Question: What might the diagnosis be?
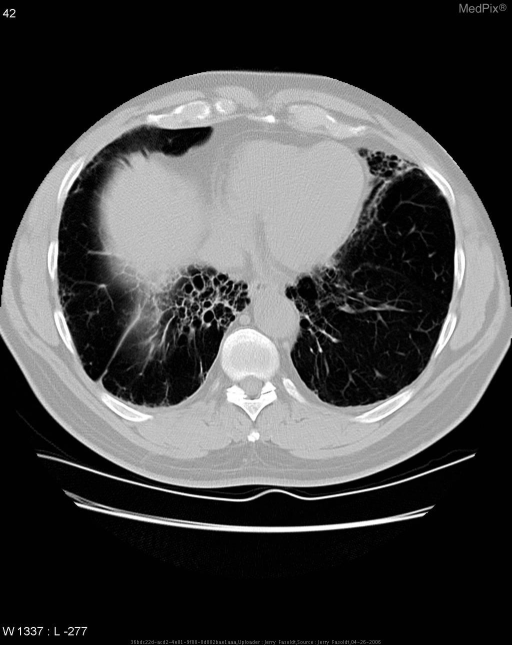
Answer: The possible diagnosis includes Dermatomyositis
Other Connective Tissue Disease
Asbestos
Radiation
Medication Side Effect.